Question: How is the property described in the document?
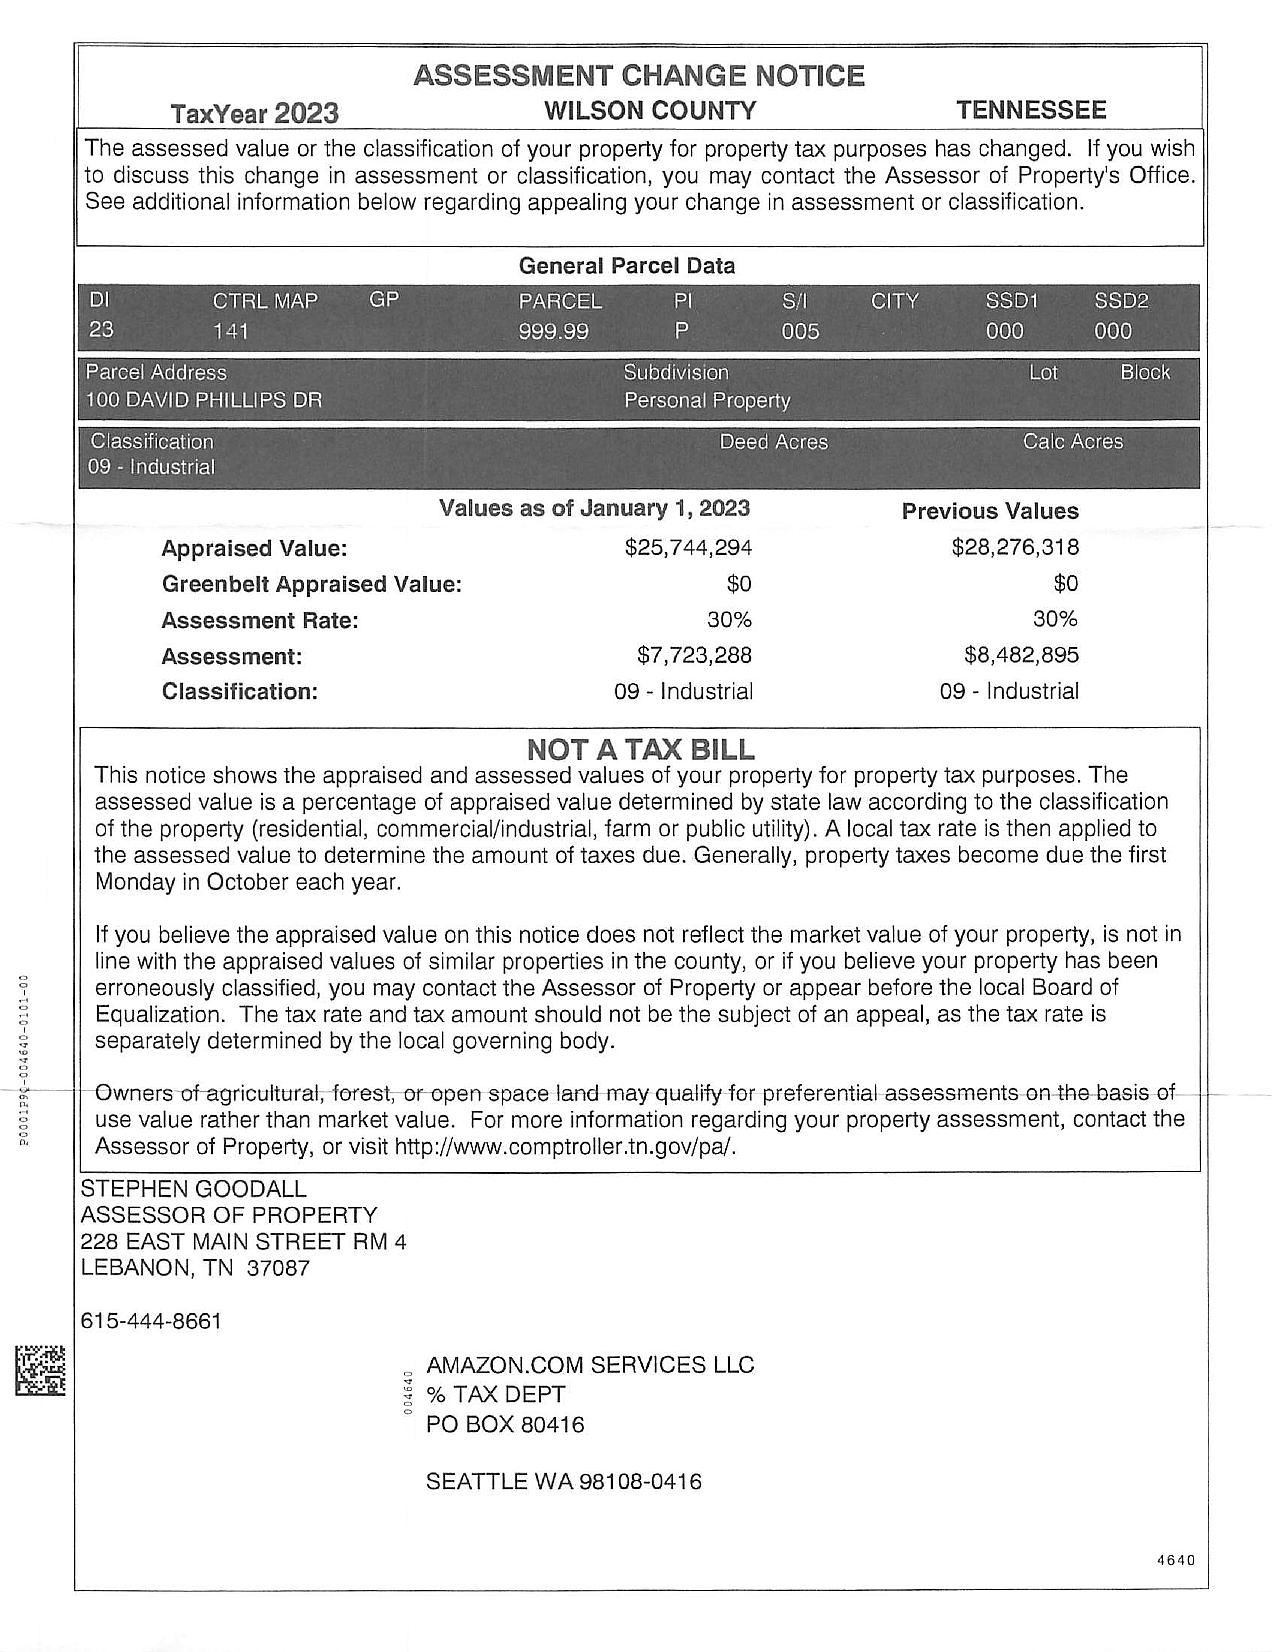
Answer: "Subdivision Personal Property"